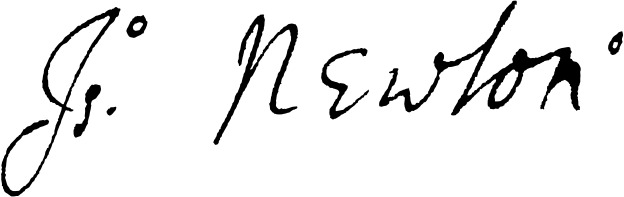
Signature of: isaac newton